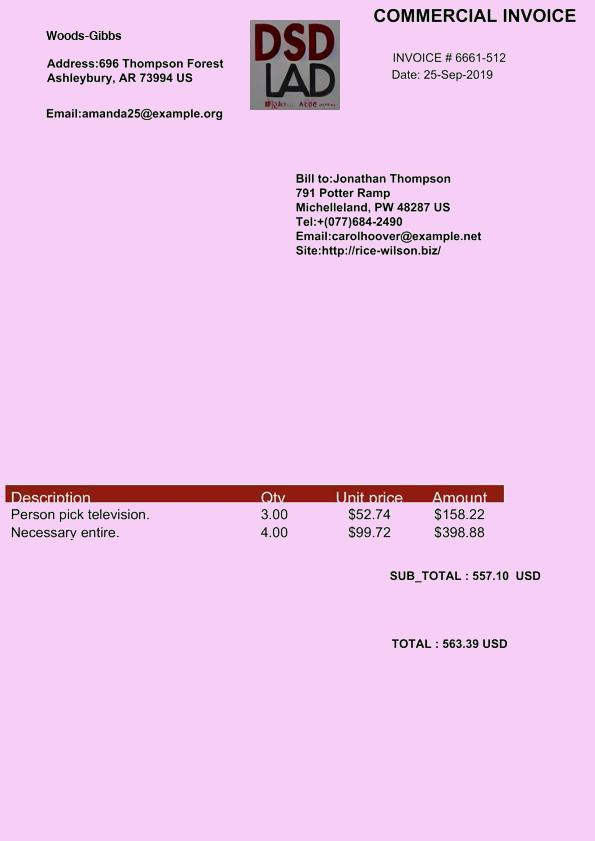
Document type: Invoice